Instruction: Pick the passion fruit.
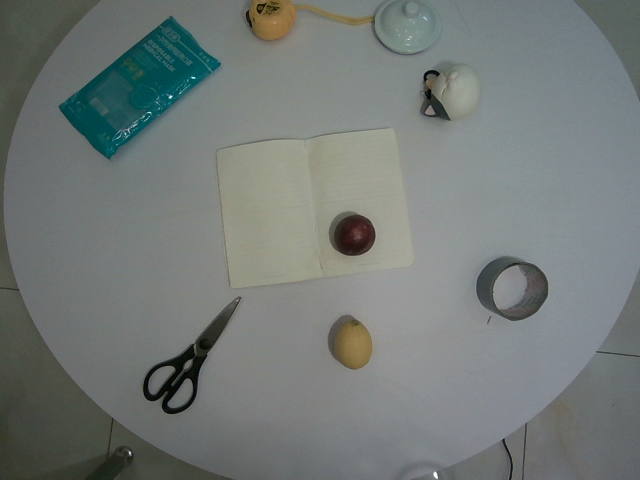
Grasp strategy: vertical